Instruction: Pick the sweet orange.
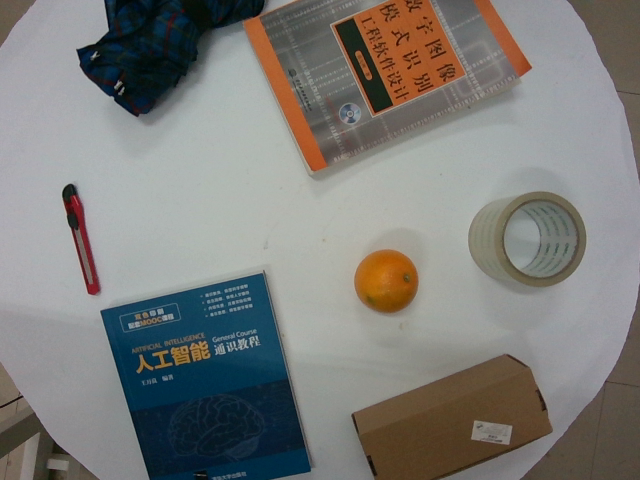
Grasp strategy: vertical